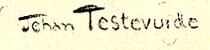
Signature of: jehan testevuide